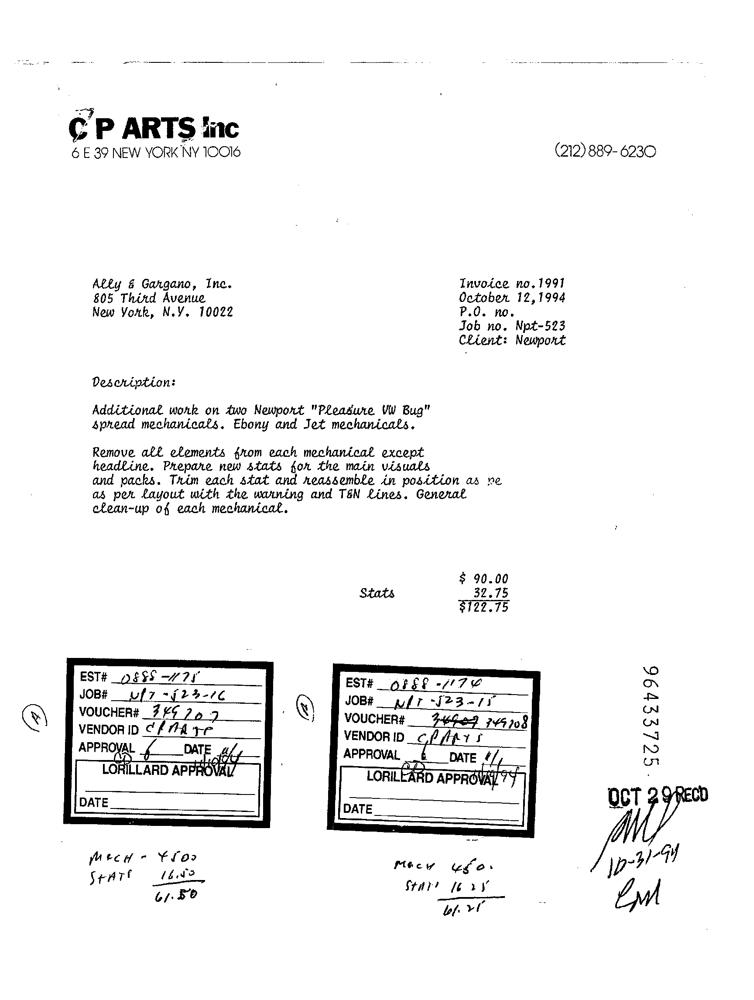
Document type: Invoice